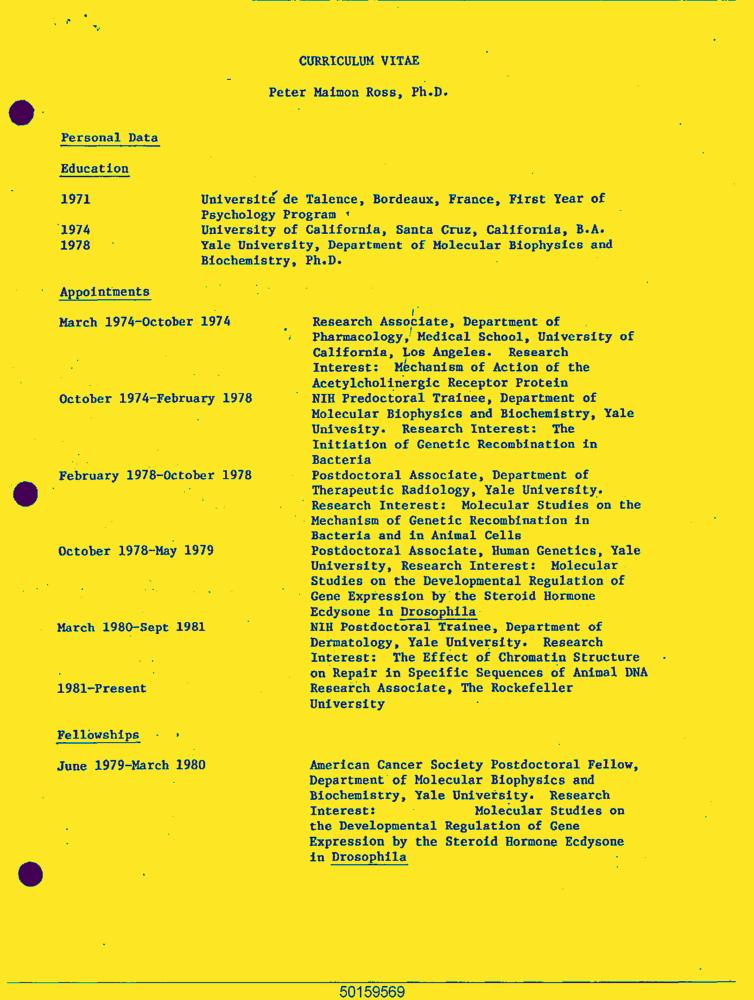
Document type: Resume-Doc